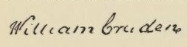
Signature of: william cruden